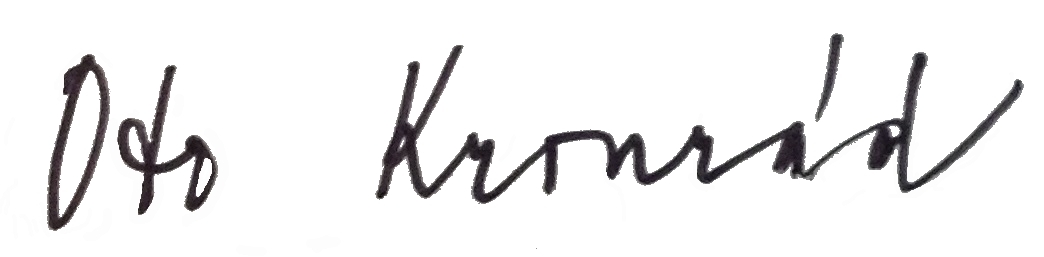
Signature of: oto kronrád